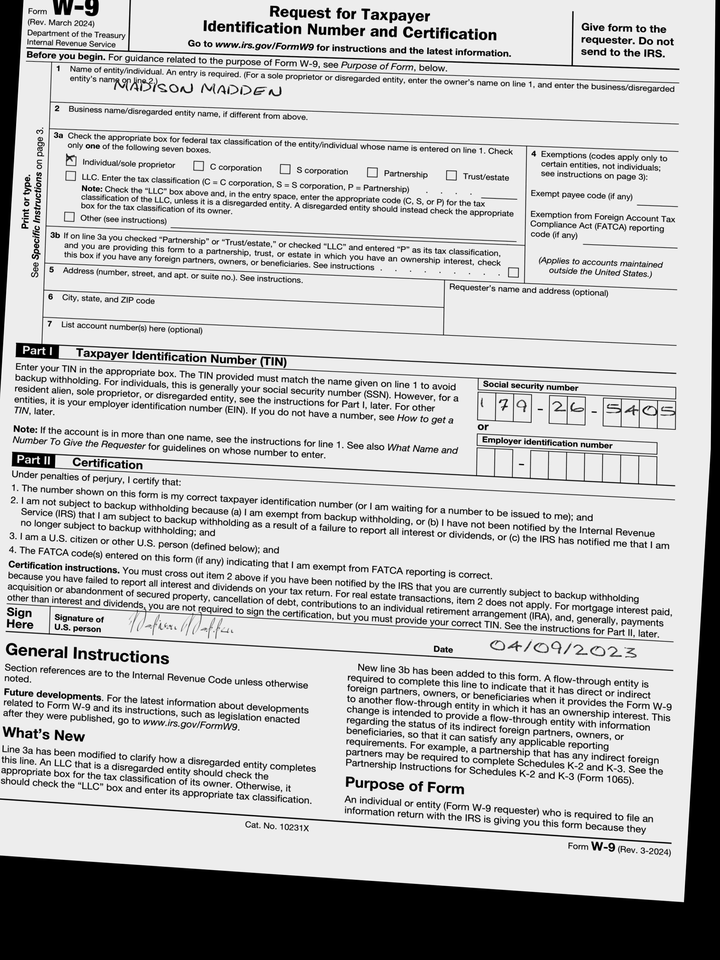
cbx: yes
ssn: 179265405
enm: Madison Madden
sdt: 04/09/2023